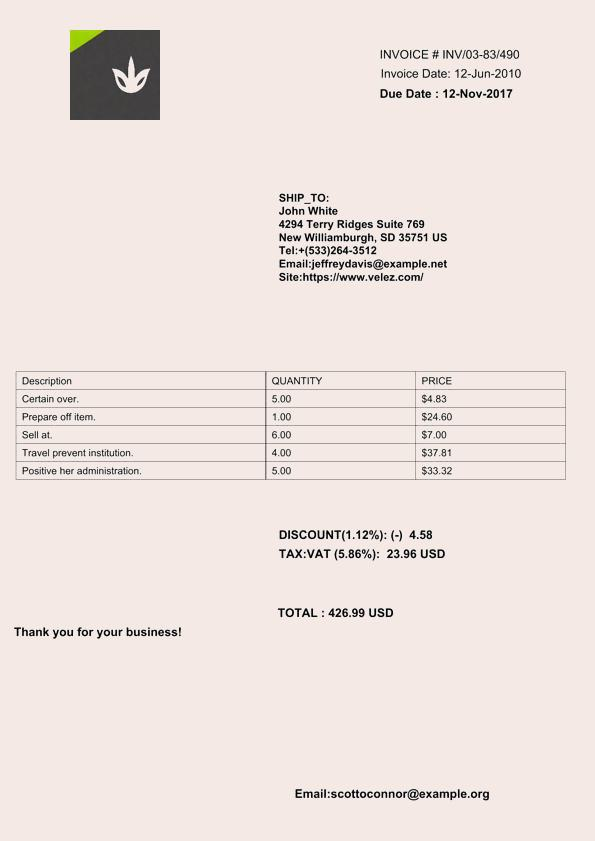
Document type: Invoice